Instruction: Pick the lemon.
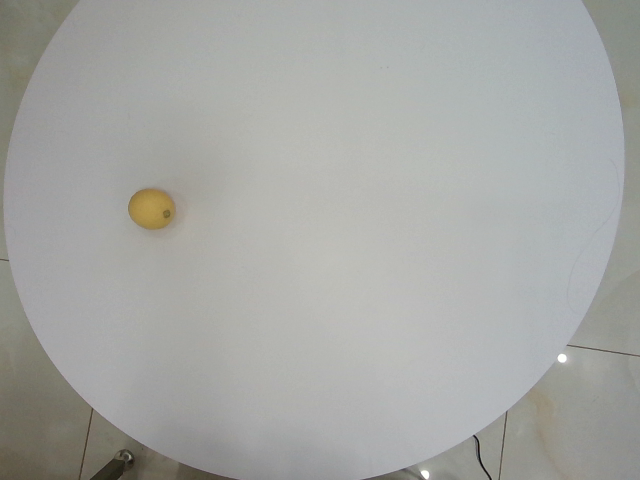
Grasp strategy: vertical